Patient: Male, age 75
A 75-year-old male patient was admitted to Zhejiang Provincial People's Hospital on 23 November 2018 after two-week-history of post-exercise dyspnea and chest pain. Physical examination revealed decreased breath sound, increased tactile fremitus on the affected side, and dullness to percussion of the left lung. Chest computed tomography (CT) showed diffuse thickening and calcification of the pleura on both sides, pleural effusion and atelectasis on the left side (Figure 1A and B). After hospitalization, the patient received a thoracentesis on November 26, 2018. The pleural fluid was bloody exudate, and no tumor cells were found in the exfoliated cells of the pleural fluid sample. According to the imaging findings, we tracked the patient's occupational history and learned that the patient had a history of close contact with asbestos for 30 years. The diagnosis of pleural mesothelioma needs to be ruled out clinically, and it is planned to be transferred to surgery for open pleural biopsy. At the same time, laboratory examination revealed elevated plasma D-dimer (26190Ug/L), combined with the patient's chest pain, dyspnea symptoms, and a large amount of pleural effusion, the possibility of pulmonary embolism should be considered. Then, the computed tomography pulmonary angiography (CTPA) was performed for the patient, and the results showed that there was embolism in the right pulmonary artery branch (Figure 2). After the diagnosis of pulmonary embolism, we immediately used anticoagulant drugs for the patient. Because anticoagulants are easy to cause massive hemorrhage, no open pleural biopsy was performed. After anticoagulation therapy, the patient's symptoms of pleural effusion and dyspnea were improved and the patient discharged on December 18, 2018.
However, after being discharged from the hospital, the patient was still admitted to the hospital several times due to chest pain and dyspnea, and the reexamined chest CT still showed a large amount of pleural effusion on the left side (Figure 3A and B). When he was hospitalized again on July 8, 2019, there was no obvious abnormality in plasma D-dimer and CTPA, which ruled out the possibility of recurrent pulmonary embolism. We also considered the possibility of pneumonia and tuberculous pleurisy, but repeated pleural effusion and sputum culture did not show any positive results and there was no evidence for tuberculosis. Because of the long-term bloody pleural effusion, the possibility of lung cancer is also considered. The patient's pleural fluid was sent for pathological examination for many times, but no tumor cells were found. PET-CT examination showed diffuse thickening of the bilateral pleura with calcification, mainly on the left side. FDG metabolism was increased, and malignant tumors were considered (Figure 4). We consider that this patient may have malignant mesothelioma. Later, the patient underwent an ultrasound-guided pleural biopsy, and the pathological examination revealed fibroblast-like spindle cells arranged in bundles or chaotic shapes (Figure 5A and B). The results of immunohistochemistry were: CK(Pan)(+), WT1(+), GATA3(+), P63(-), TTF-1(-), EMA(-), CD117(-), DOG1(-), Calretinin(-), CK5/6(-), CD34(-), ERG(-), SMA(-), Desmin(-), S100(-), MiTF(-), HMB45(Melanoma)(-), MyoD1(-), Caldesmon(-), D2-40(-), CEA(-), Vimentin(-) (Figure 6). Combined with the above examination results, the final diagnosis was sarcomatoid pleural mesothelioma. However, two days later, the patient suddenly developed a coma, facial cyanosis, and sudden cardiac arrest. And the blood pressure, oxygen saturation cannot be measured at that time. We consider that the cause of cardiac arrest may be an acute myocardial infarction or acute pulmonary embolism. After tracheal intubation, electric defibrillation and chest compression, the patient discharged voluntarily. The patient died after being discharged from the hospital 2 days later.
Keywords: asbestos, malignant pleural mesothelioma, pleural effusion
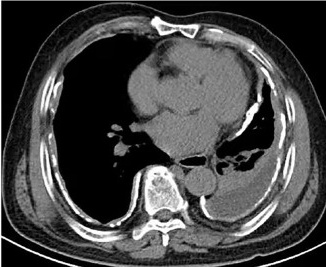
Image caption: Mediastinal windows of computed tomography (A and B) confirm the previously noted bilateral pleural thickening, calcification. There is associated left lobe Pleural effusion and atelectasis.